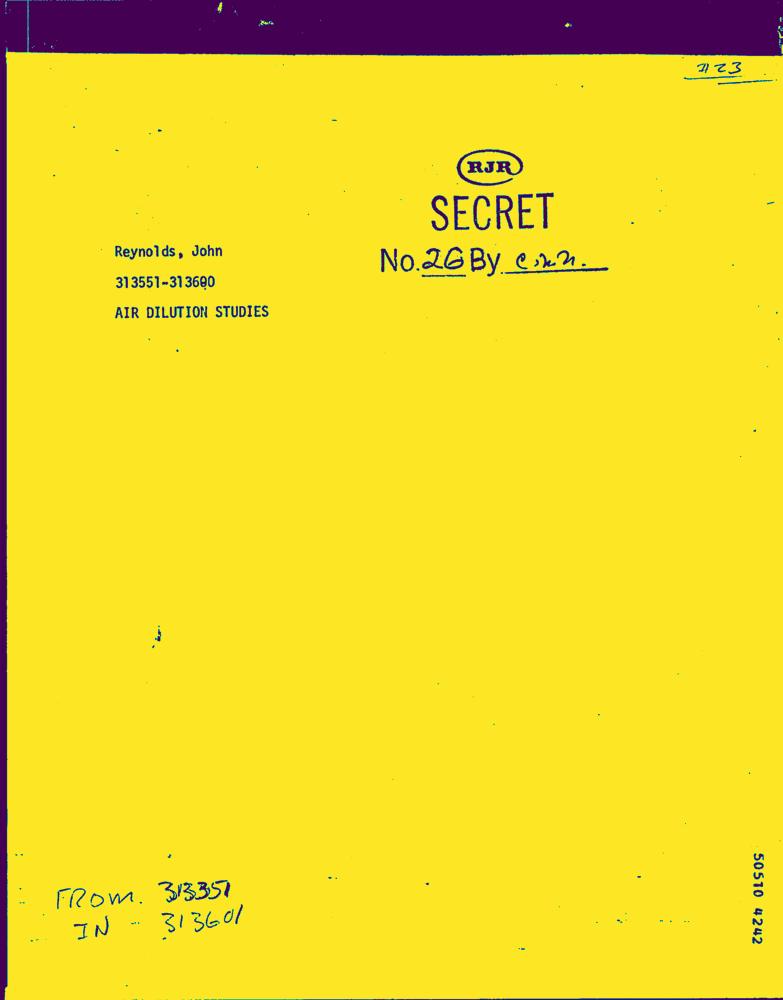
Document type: Hand-Written